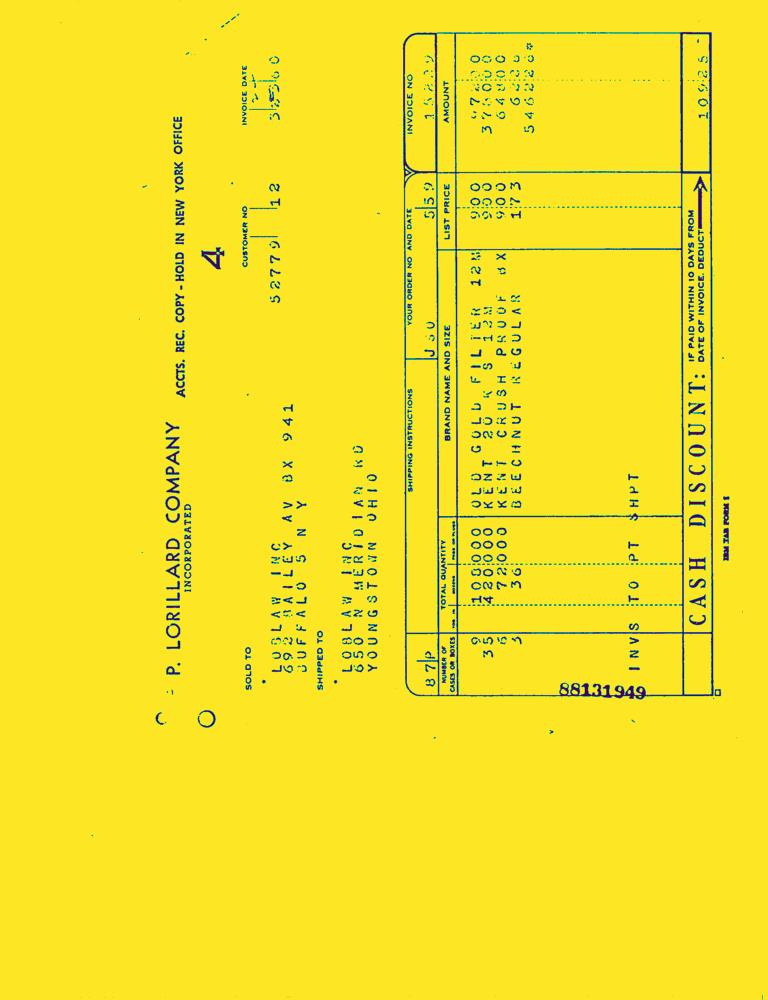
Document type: Invoice-Doc